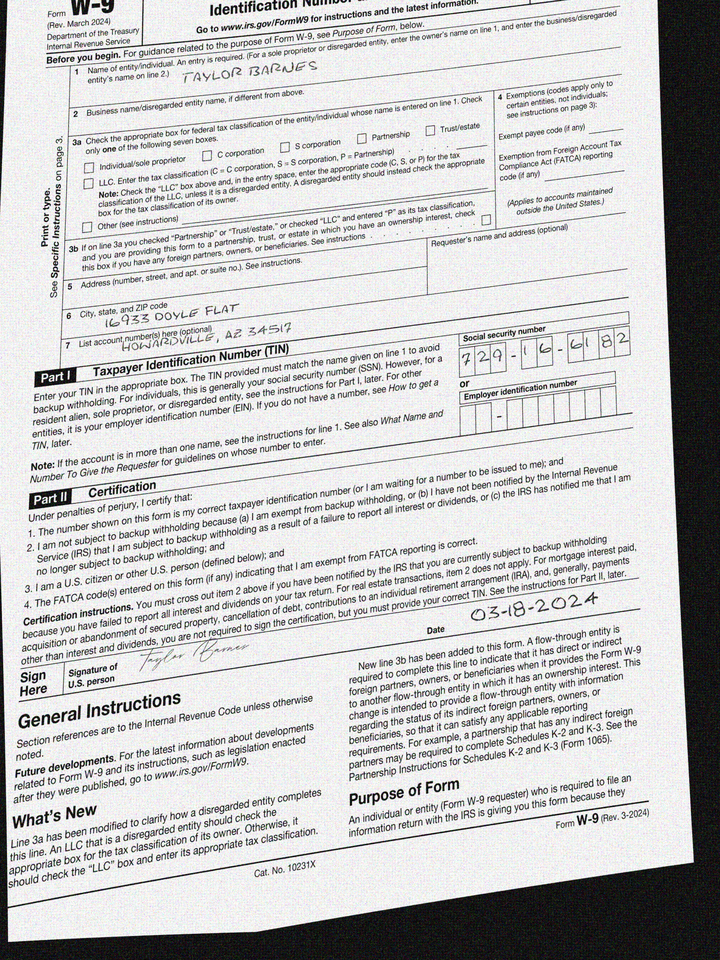
adr1: 16933 Doyle Flat
adr2: Howardville, AZ 34517
cbx: no
ssn: 729166182
enm: Taylor Barnes
sdt: 03-18-2024